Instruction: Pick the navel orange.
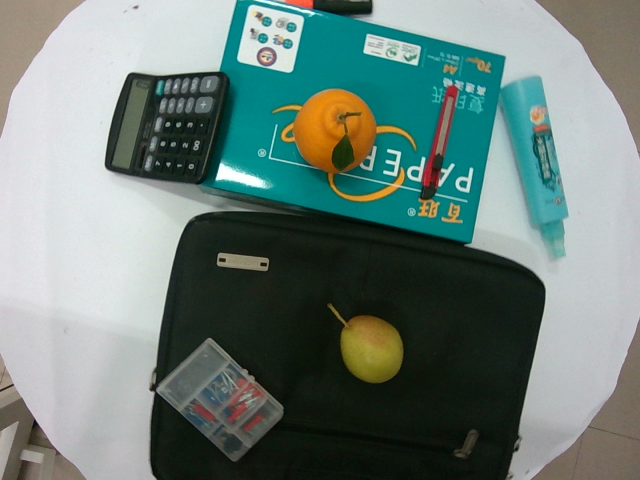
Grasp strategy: vertical